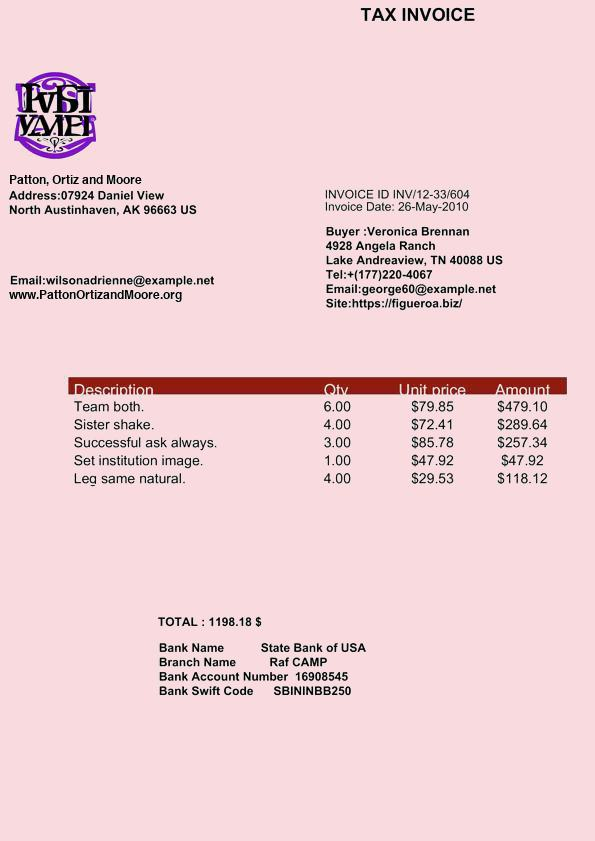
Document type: Invoice